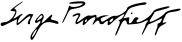
Signature of: sergei prokofiev